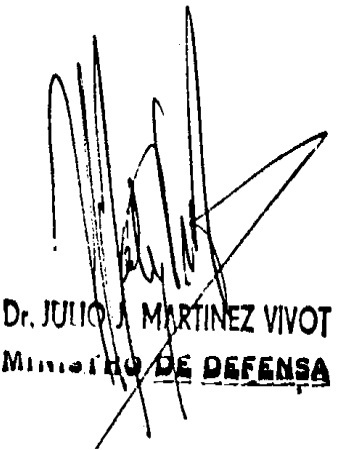
Signature of: julio martínez vivot